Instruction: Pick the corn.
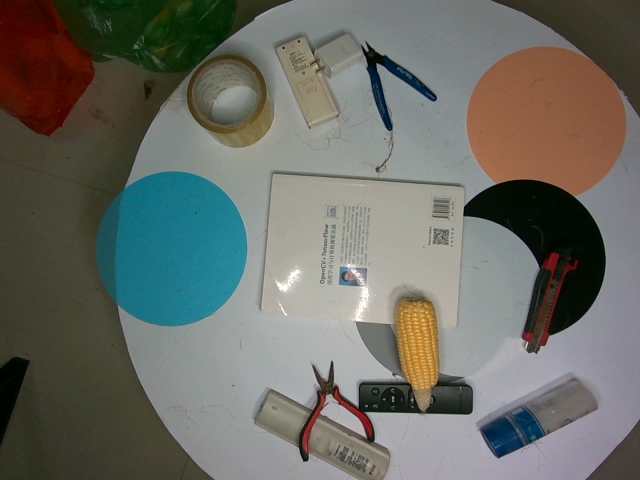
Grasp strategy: vertical